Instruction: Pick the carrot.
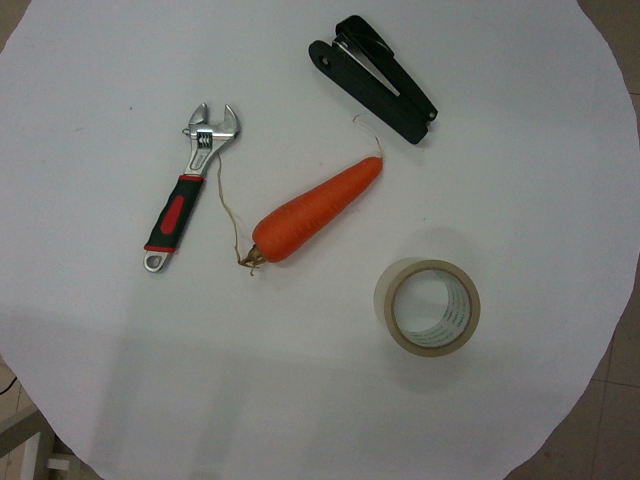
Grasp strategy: vertical